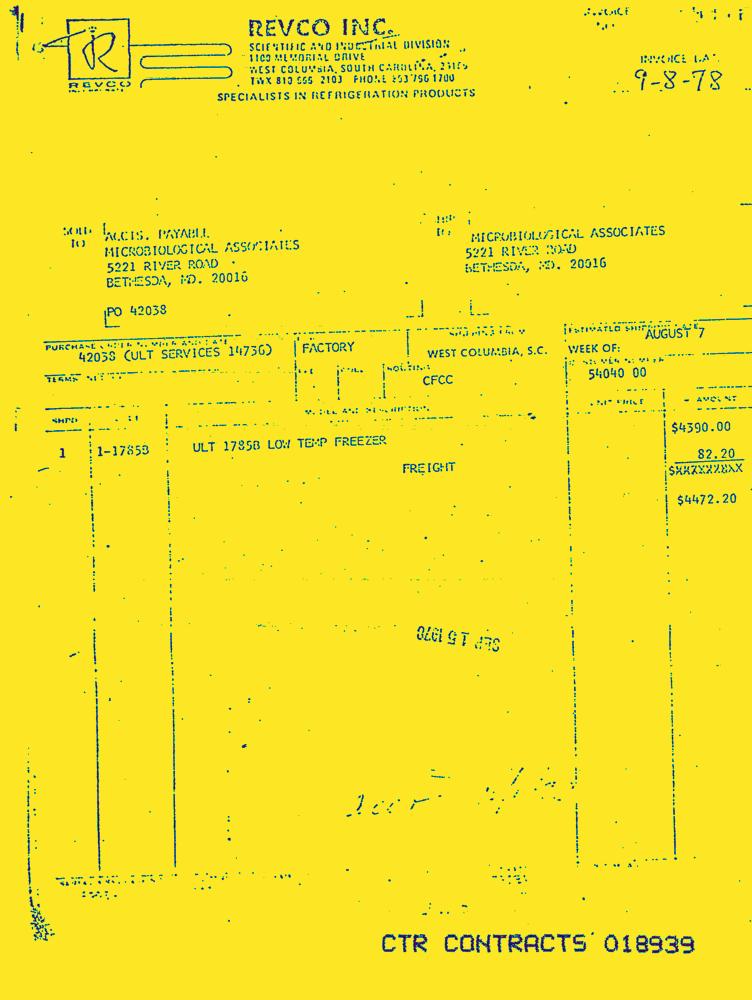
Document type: Invoice-Doc